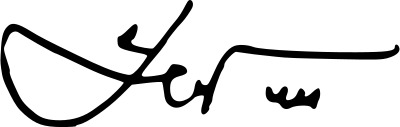
Signature of: yayan ruhian